Question: Which state is mentioned in the document?
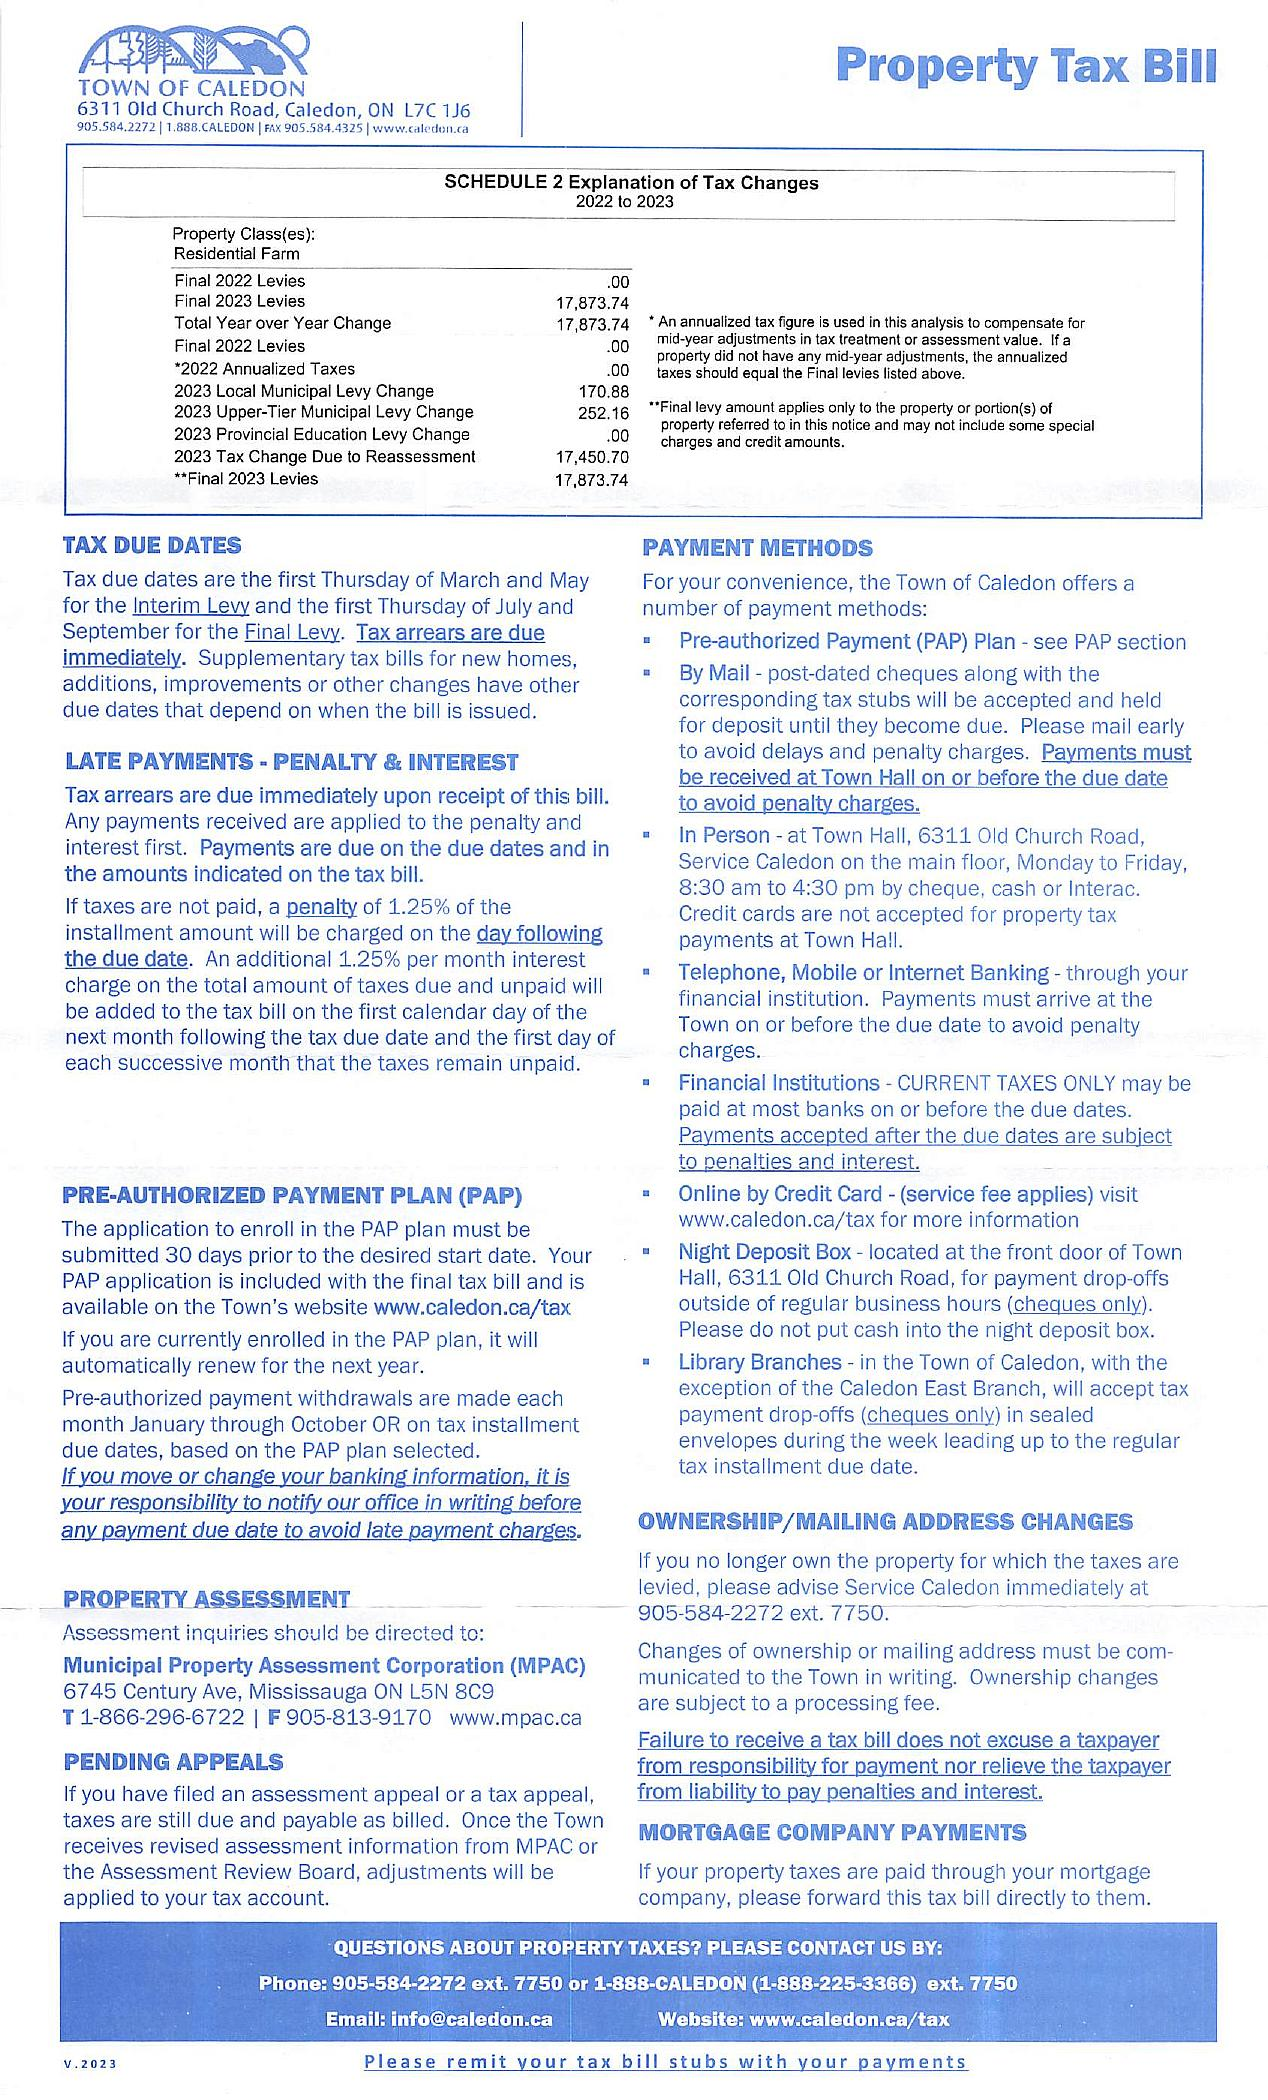
Answer: "ON"